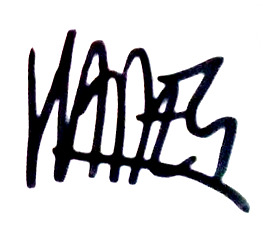
Signature of: hades